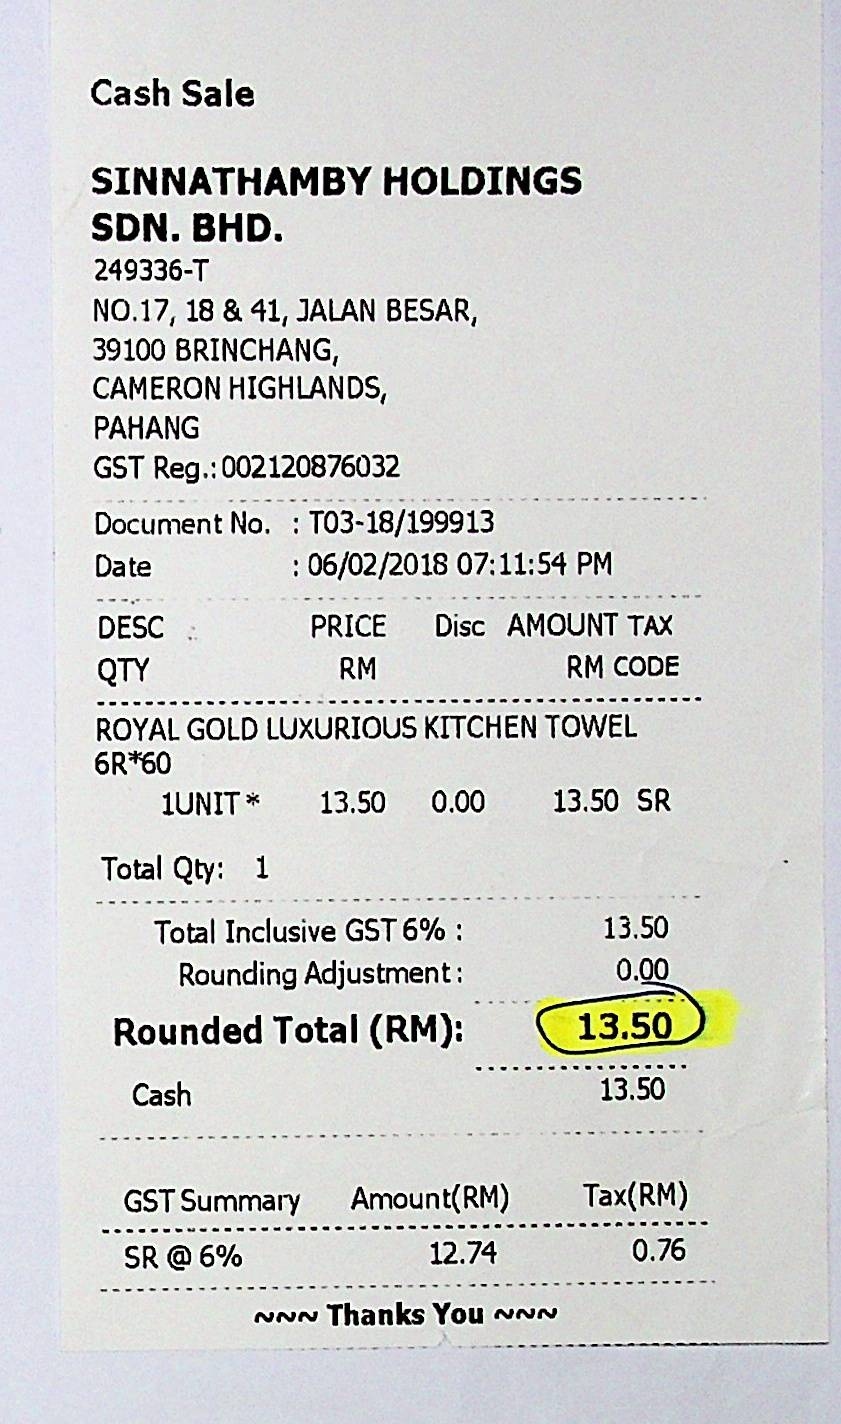
CASH SALE
SINNATHAMBY HOLDINGS
SDN. BHD.
249336-T
NO.17, 18 & 41, JALAN BESAR,
39100 BRINCHANG,
CAMERON HIGHLANDS,
PAHANG
GST REG.:002120876032
DOCUMENT NO.
DATE
: T03-18/199913
: 06/02/2018 07:11:54 PM
DESC
QTY
PRICE
RM
DISC
AMOUNT
RM
TAX
CODE
ROYAL GOLD LUXURIOUS KITCHEN TOWEL
6R*60
1UNIT*
13.50
0.00
13.50
SR
TOTAL QTY:
1
TOTAL INCLUSIVE GST 6% :
ROUNDING ADJUSTMENT :
ROUNDED TOTAL (RM):
CASH
13.50
0.00
13.50
13.50
GST SUMMARY
AMOUNT(RM)
TAX(RM)
SR @ 6%
12.74
0.76
~~~ THANKS YOU ~~~